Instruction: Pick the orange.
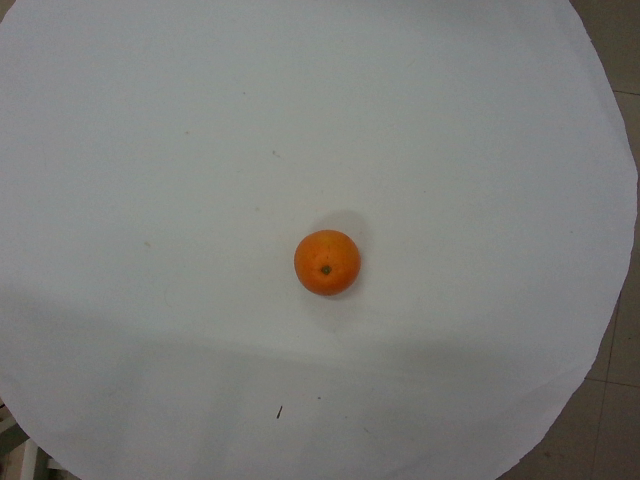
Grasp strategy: vertical